Question: What jurisdiction, city, or county is the document associated with?
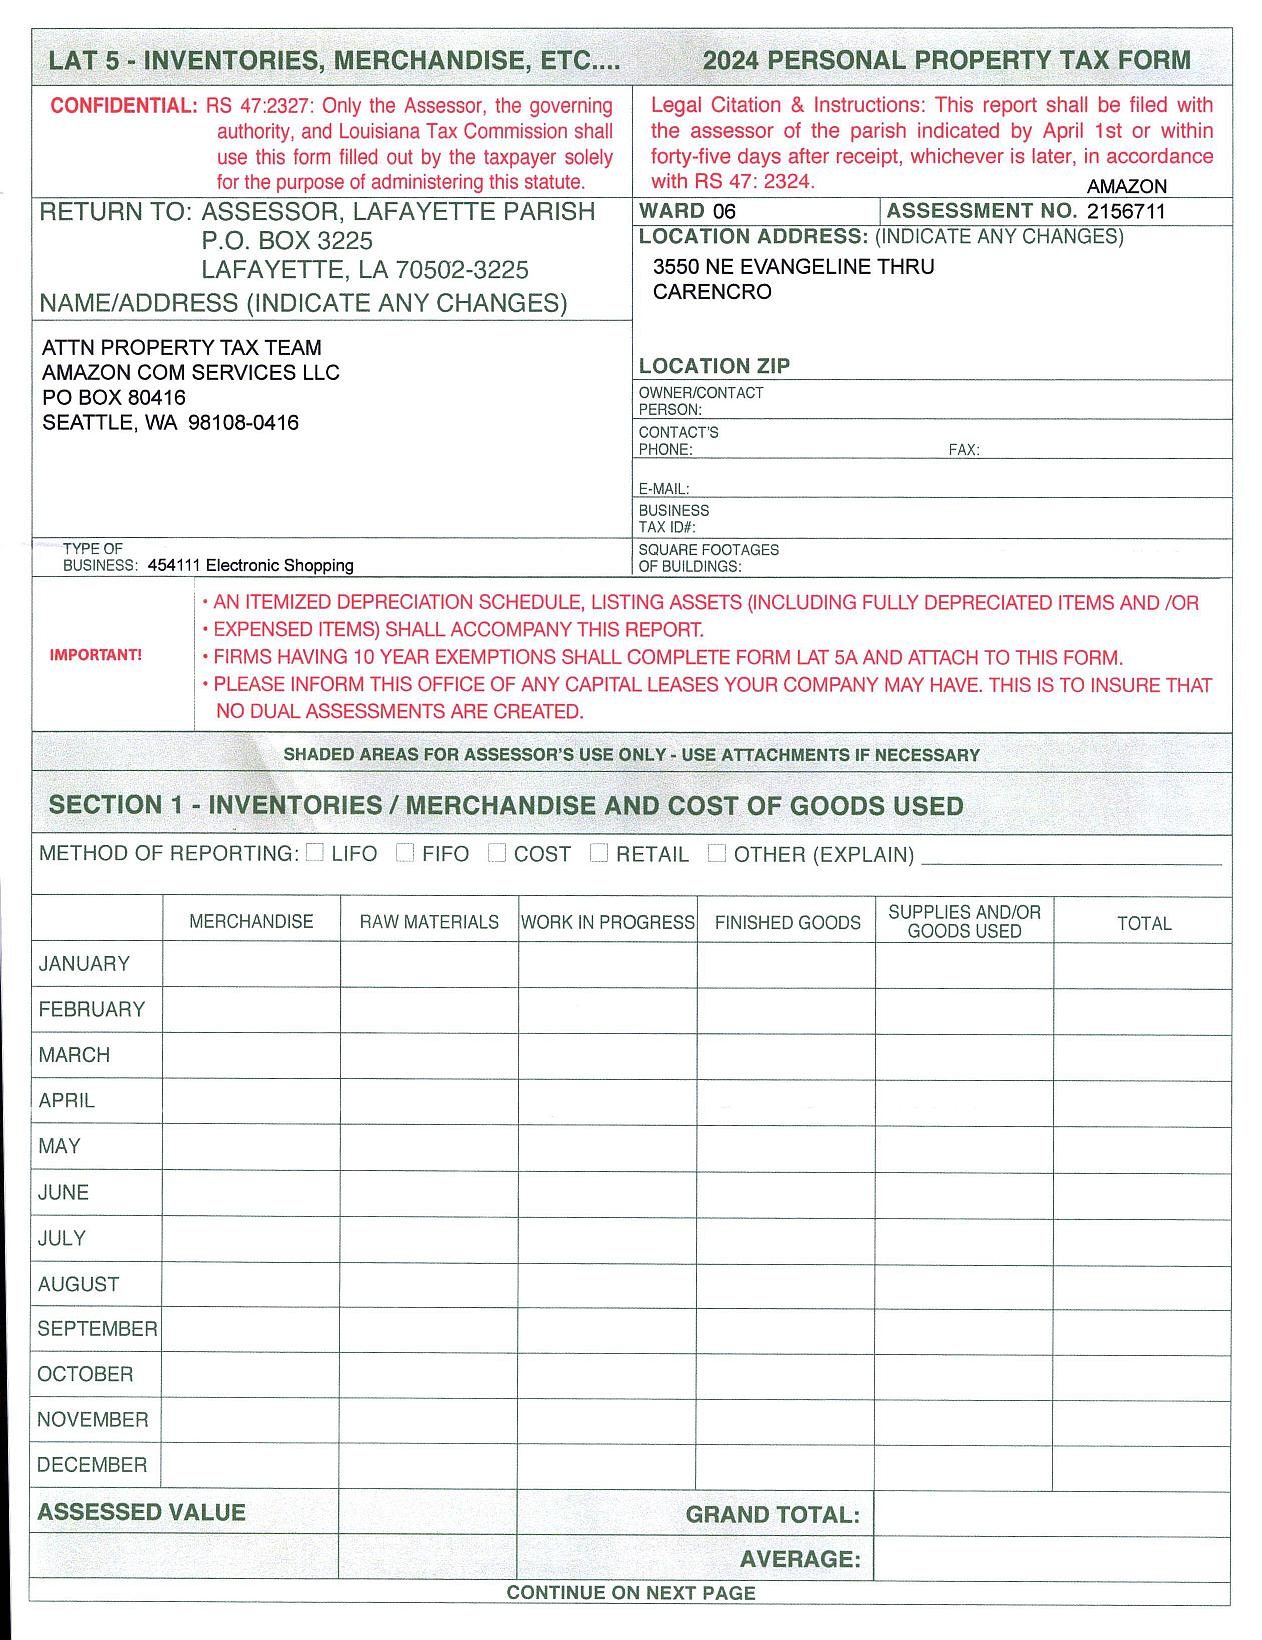
Answer: "Lafayette Parish"